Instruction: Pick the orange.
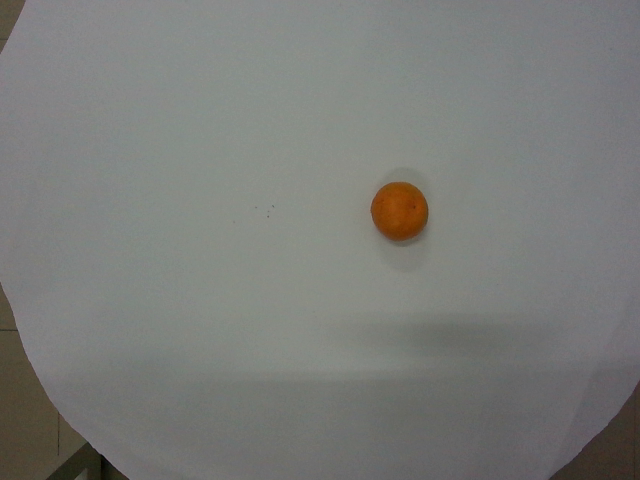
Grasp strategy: vertical